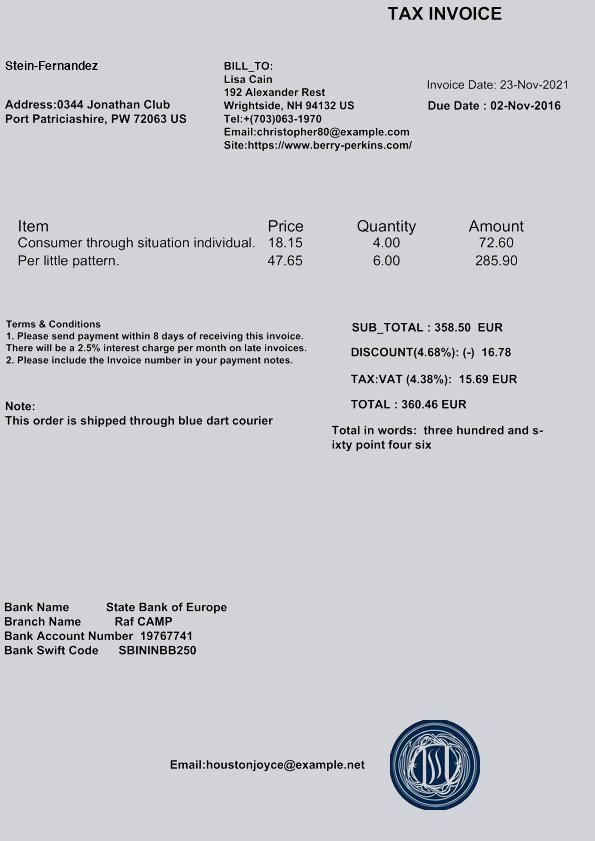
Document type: Invoice